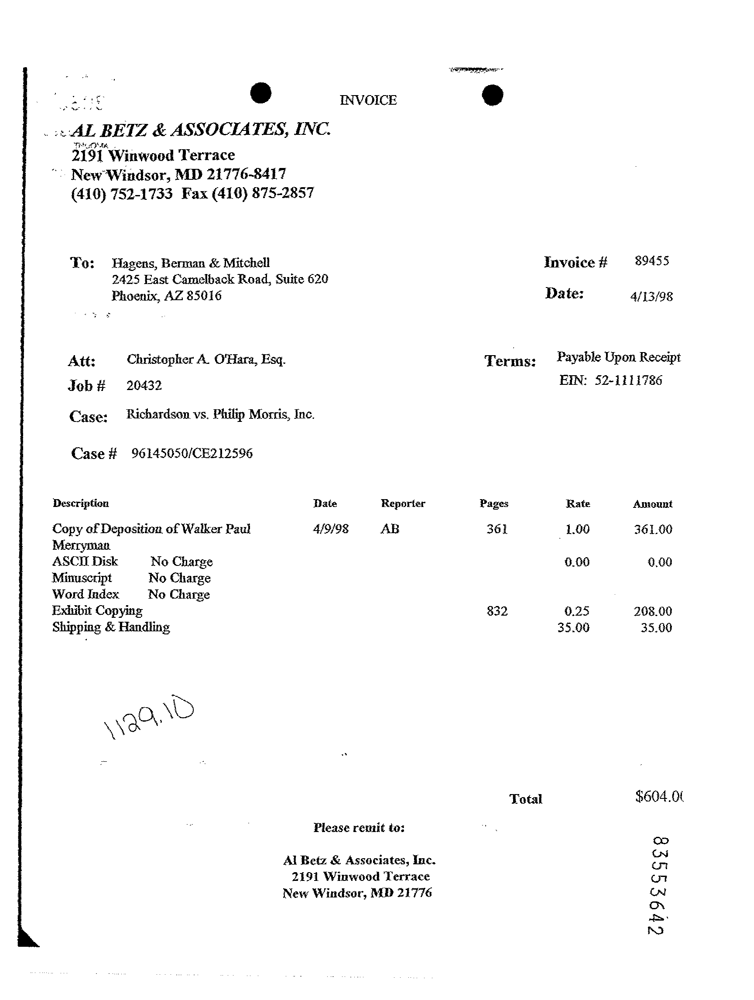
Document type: Invoice